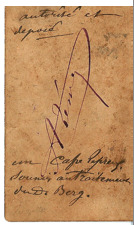
Signature of: achille berg